Question: What is the suspected problem?
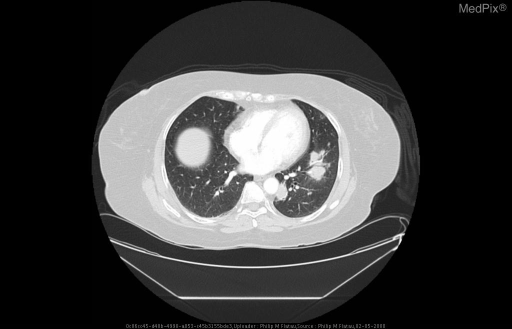
Answer: The findings suggest Chest x-ray demonstrated rounded lobular nodules in the left lower lobe.  CT pulmonary angiogram revealed multiple enhancing left lower lobe masses, some with cavitation.. Multiple enhancing left lower lobe masses, some with cavitation. The patient might have a history of A 53-year-old woman presents to the ED with a three month history of a chronic dry cough, malaise, and increasing dyspnea on exertion.  Significant medical history included a positive PPD in 1985 which was treated with 1 year of Isoniazid.  Other medical history included hypertension and type II diabetes mellitus.  She had immigrated to the United States from the Phillipines two decades ago. She denied any history of smoking or alcohol use.  She had also visited the Philippines several months ago..